Question: What is the main concern?
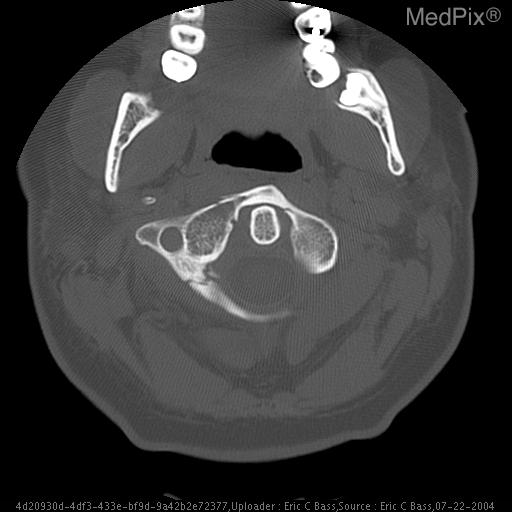
Answer: The findings suggest Selected axial CT images in bone window show multiple fractures of C1 including bilateral anteriolateral fractures with no displacement of left lateral mass and moderate displacement of the right lateral mass best visualized on the coronal reformatted images.  There is also a comminuted fracture in the right posteriolateral portion of the c1 ring with a small, triangular fragment abutting, but not compromising the thecal sac.. Selected axial CT images in bone window.. The patient might have a history of 27 year old female involved in high speed motor vehicle accident..